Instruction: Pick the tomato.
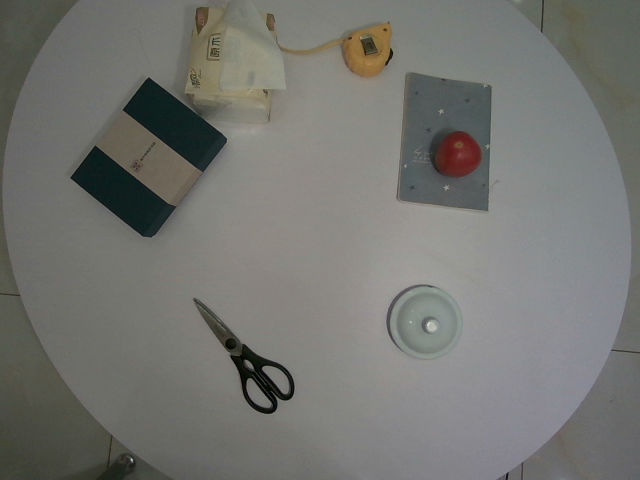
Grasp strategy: vertical